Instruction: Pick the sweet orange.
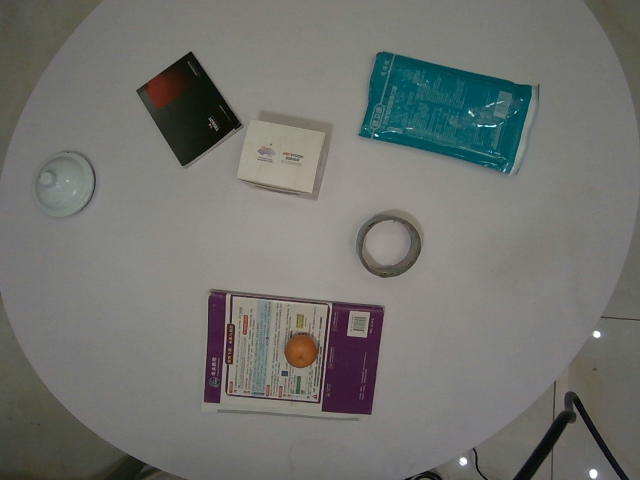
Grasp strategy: vertical